Question: What is the assessed value of the property as noted in the document?
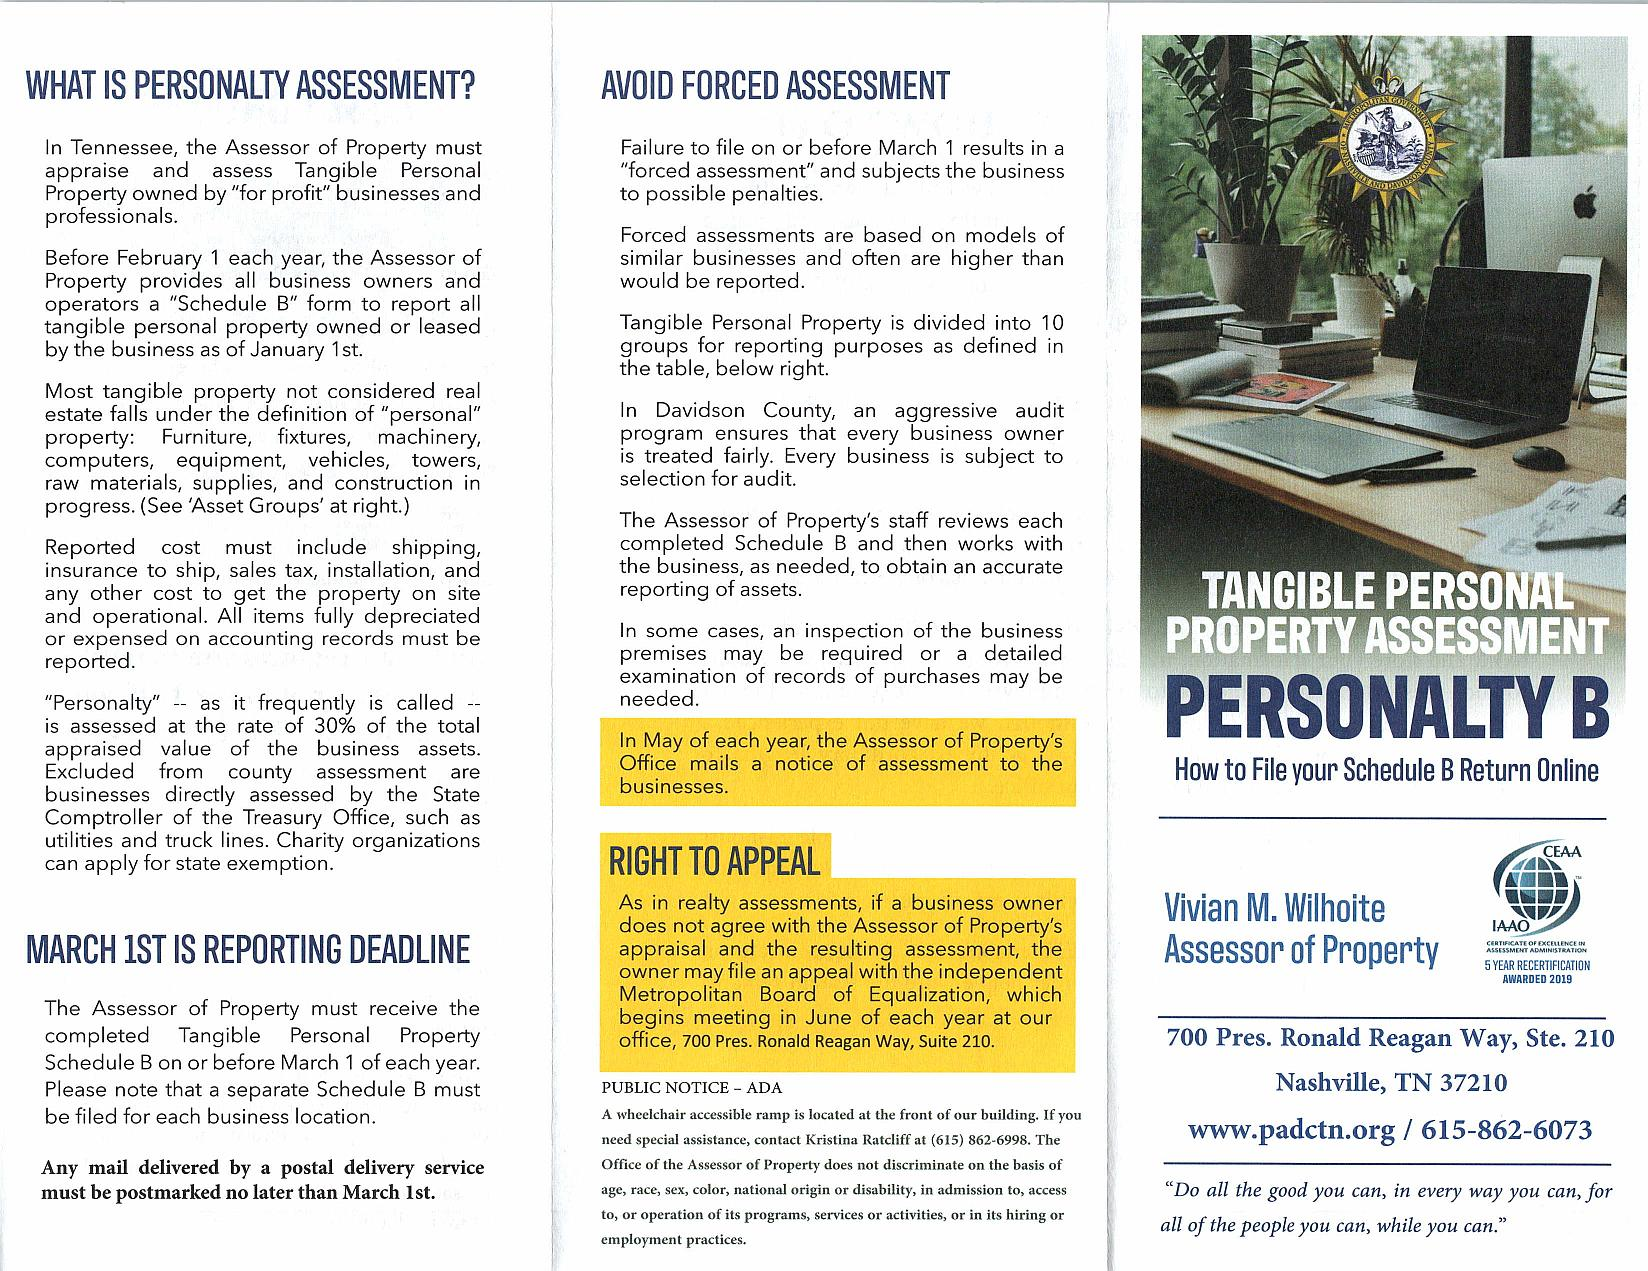
Answer: "assessed at the rate of 30% of the total appraised value of the business assets"